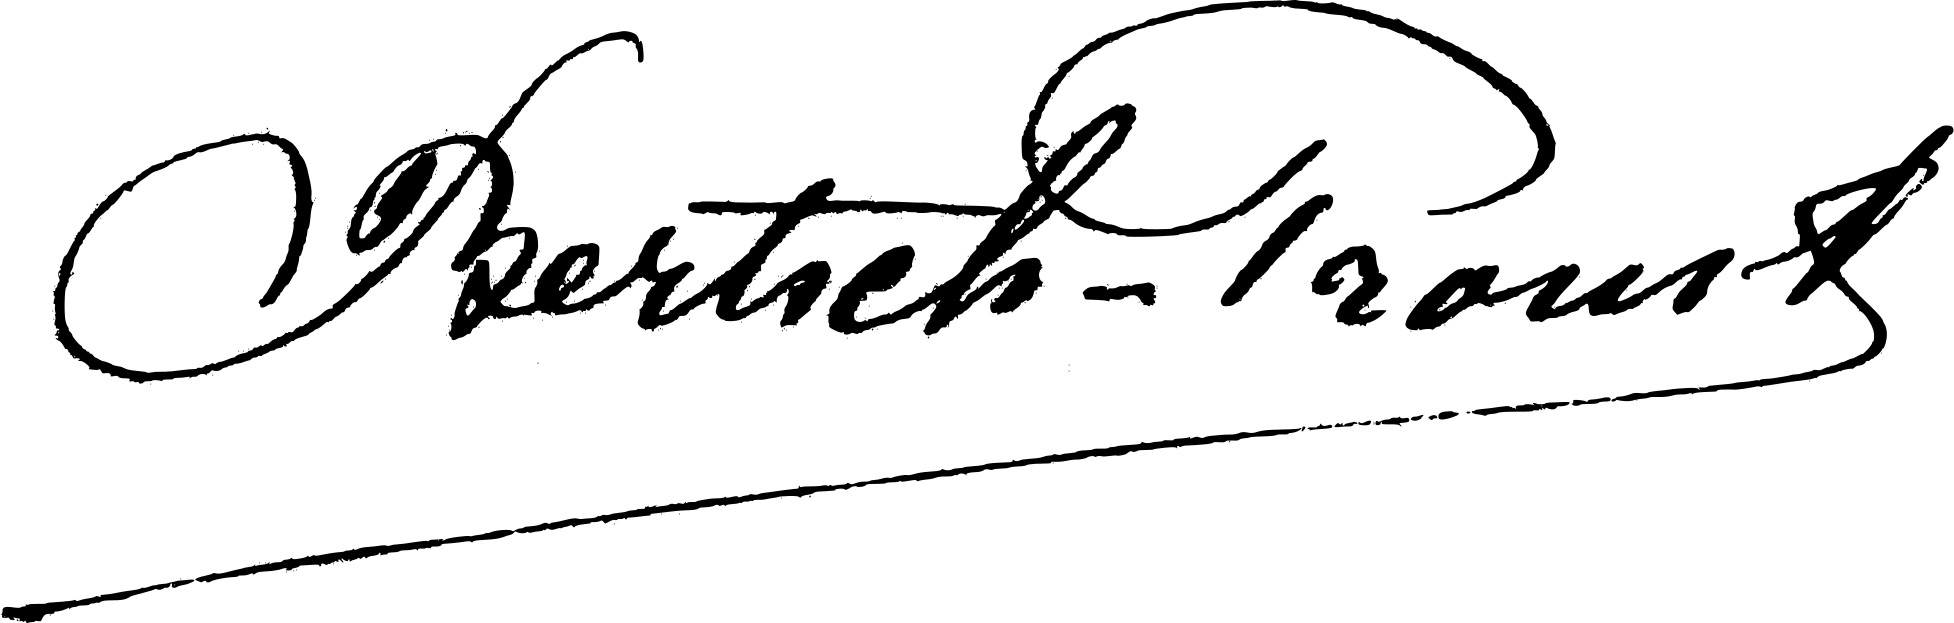
Signature of: henri bertsch proust